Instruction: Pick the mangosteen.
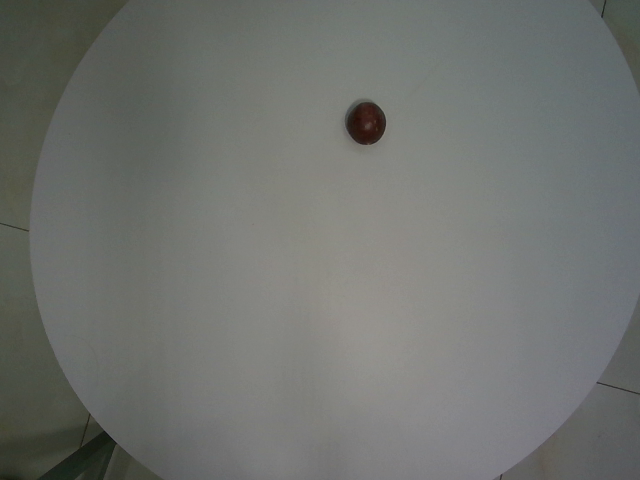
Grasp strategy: vertical